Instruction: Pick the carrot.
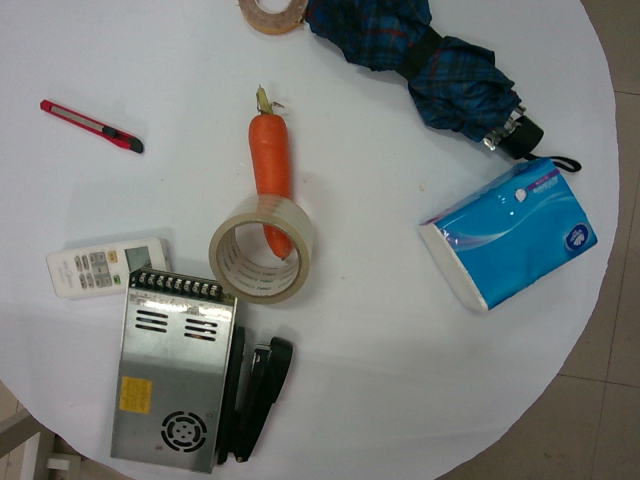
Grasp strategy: vertical